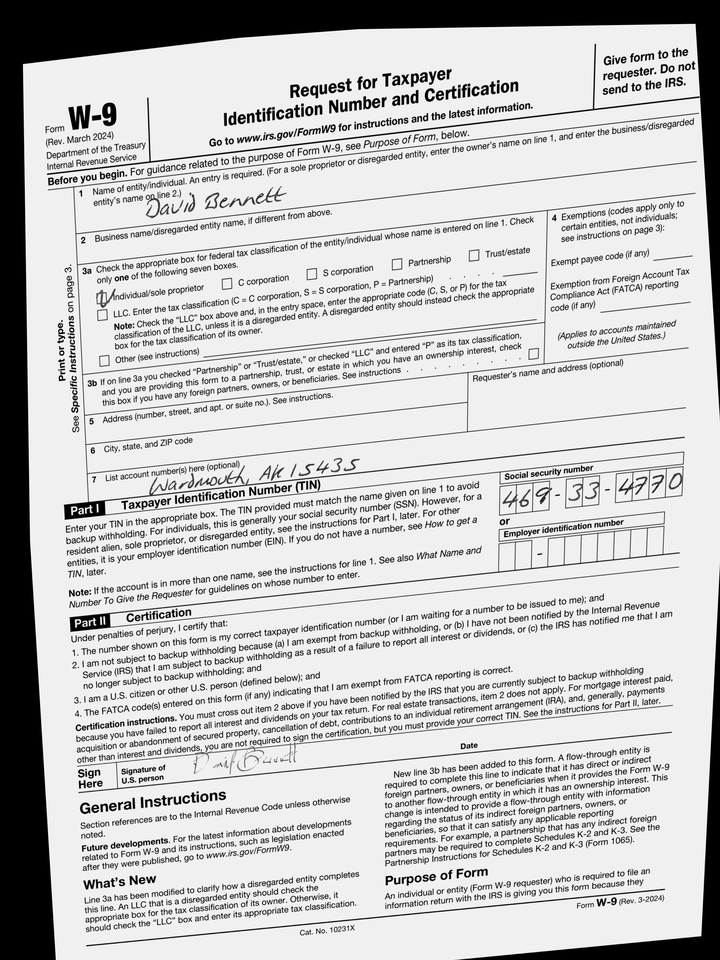
adr2: Wardmouth, AK 15435
cbx: yes
ssn: 469334770
enm: David Bennett